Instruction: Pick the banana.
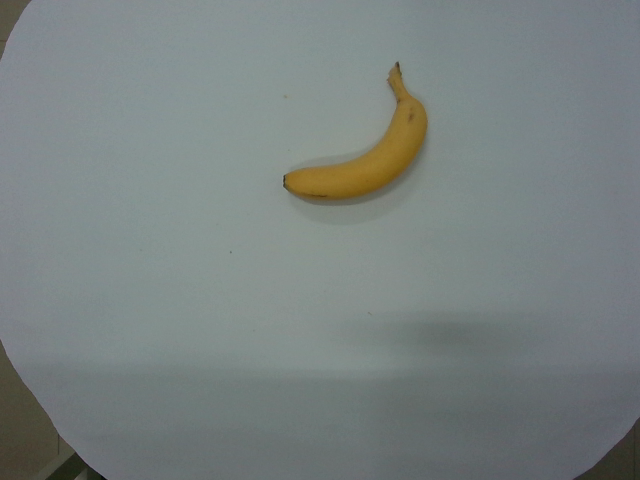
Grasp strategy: vertical